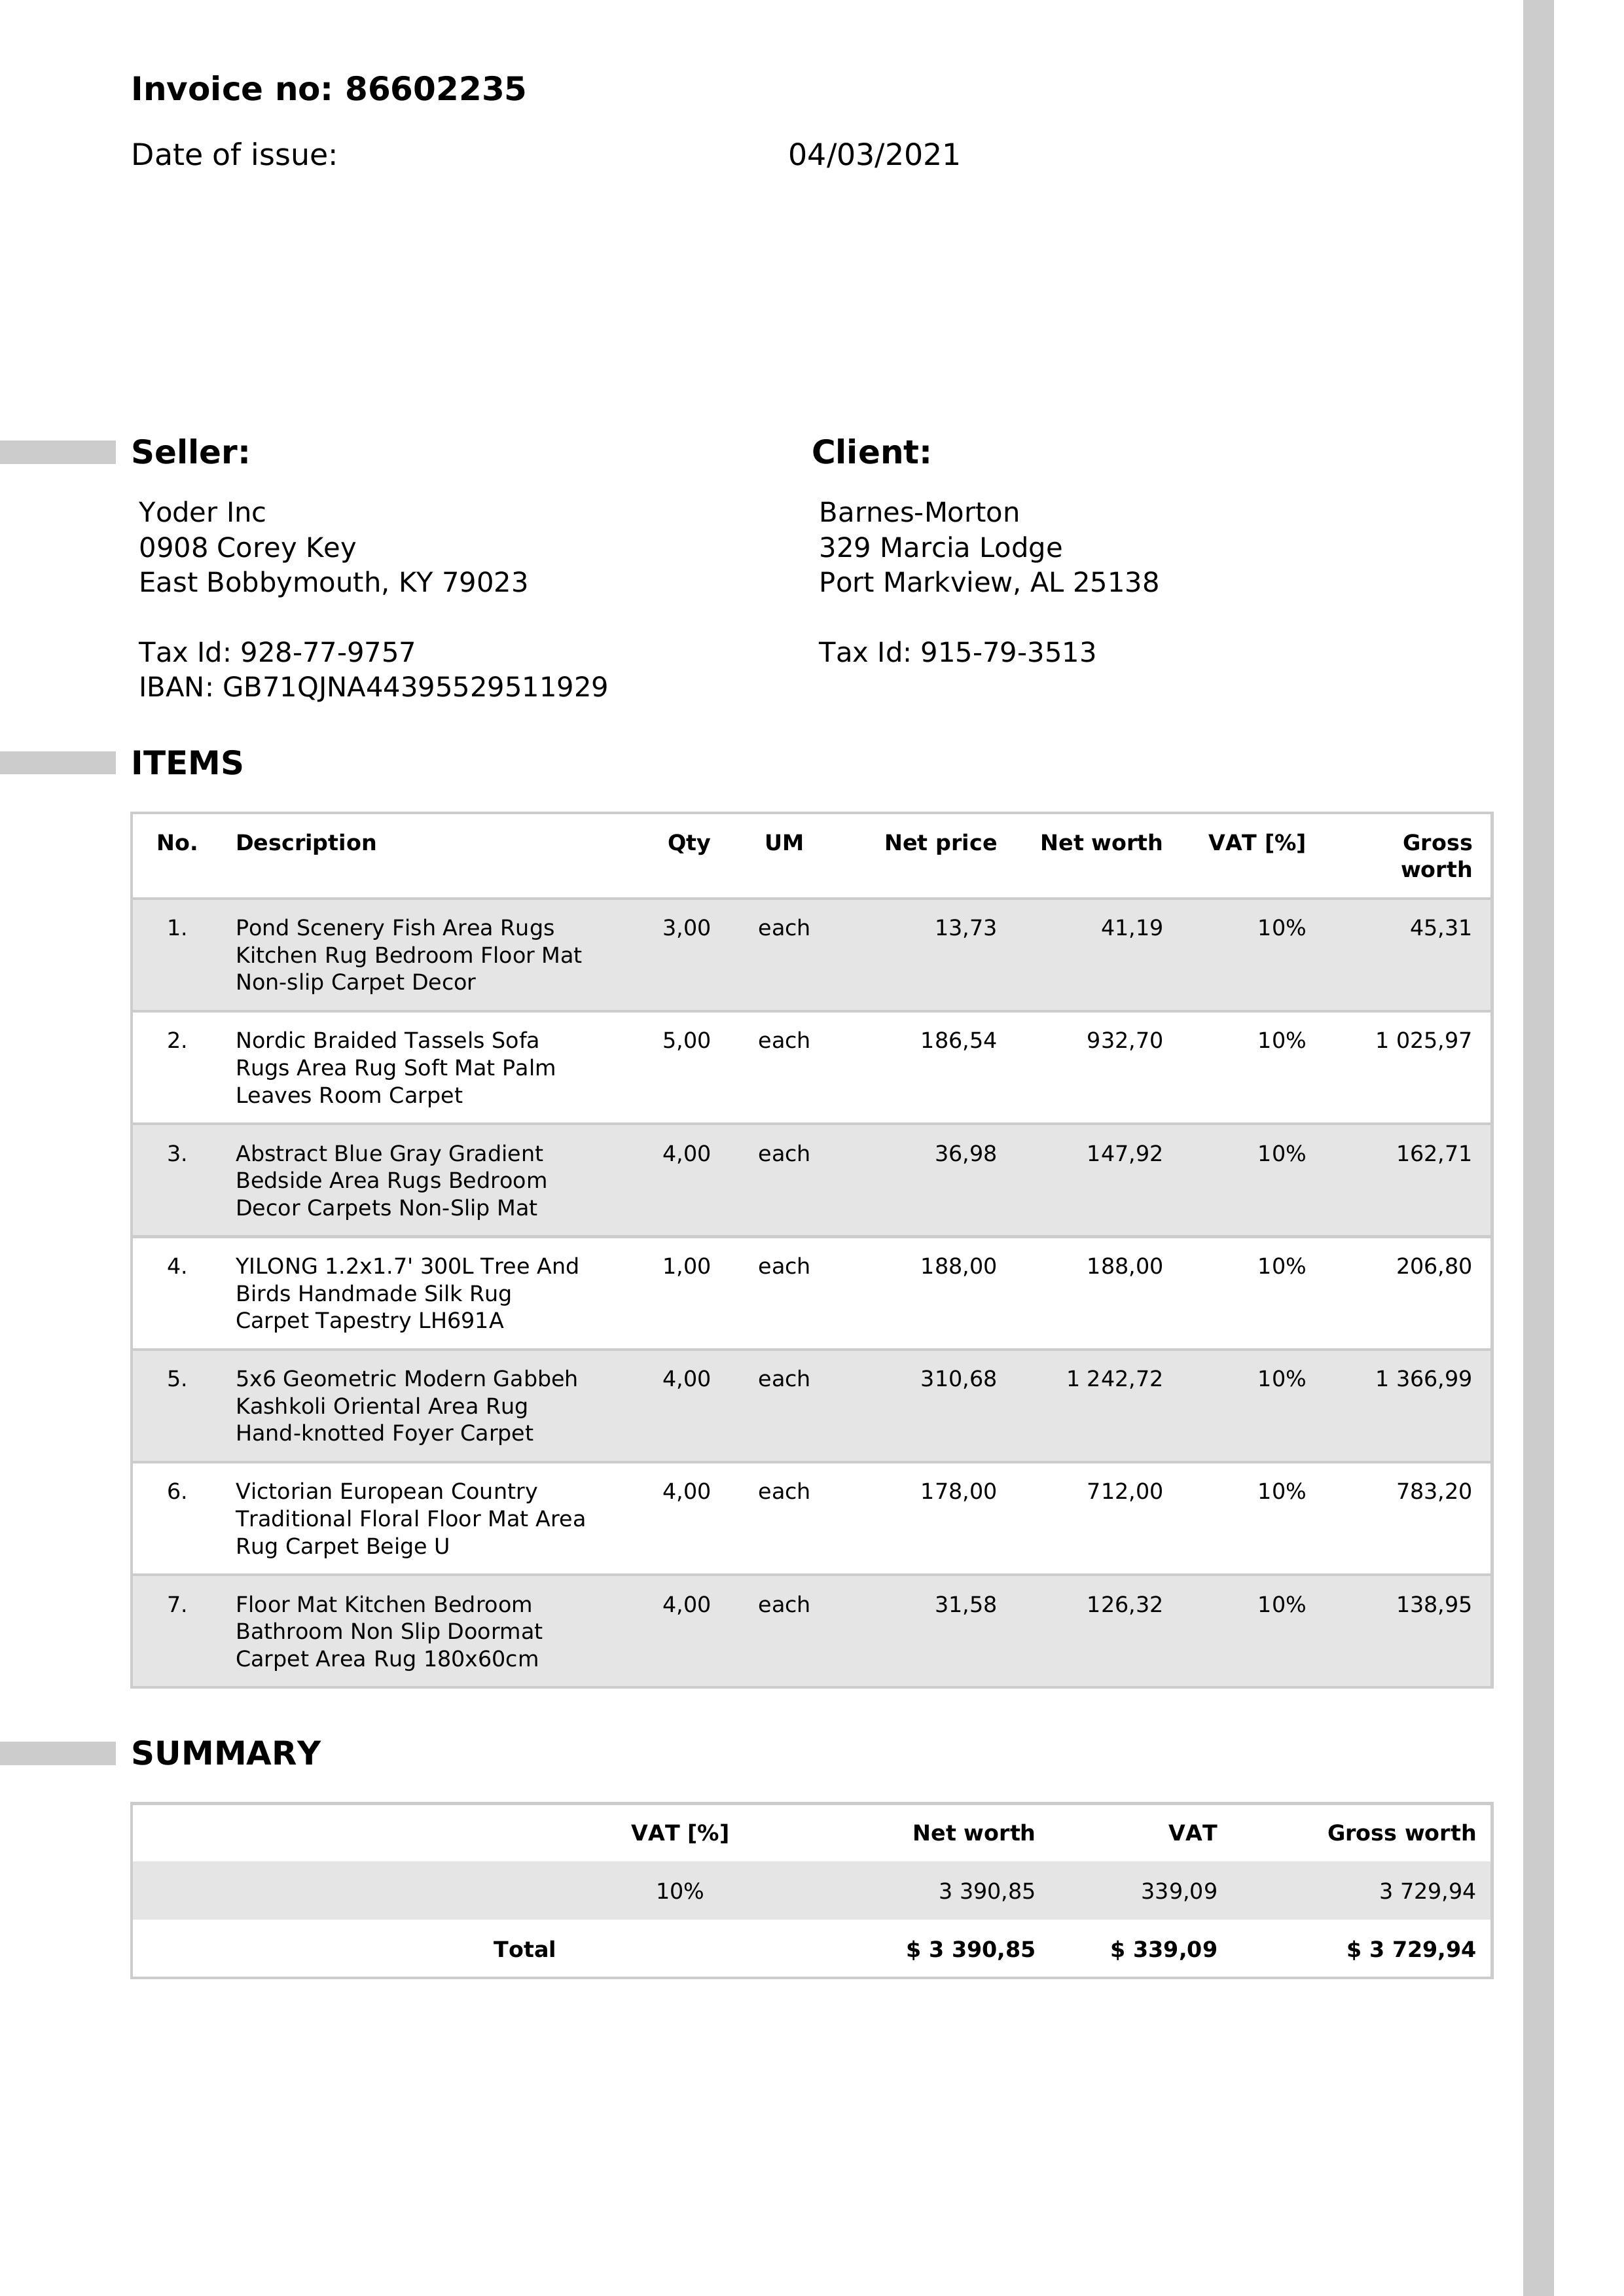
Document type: Invoice